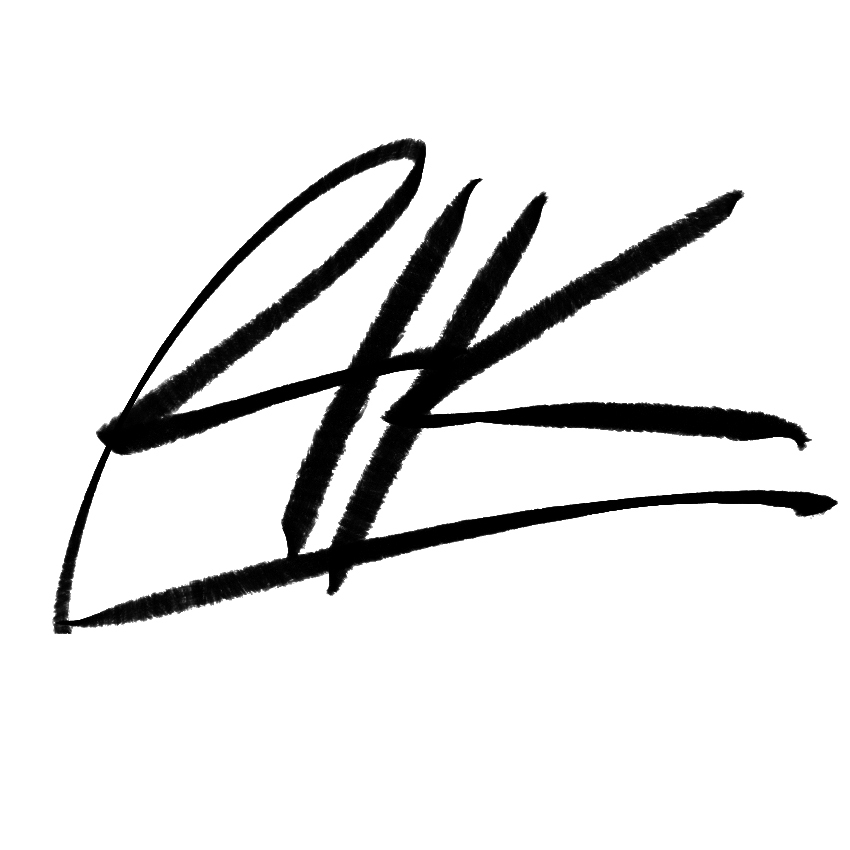
Signature of: riccardo guasco